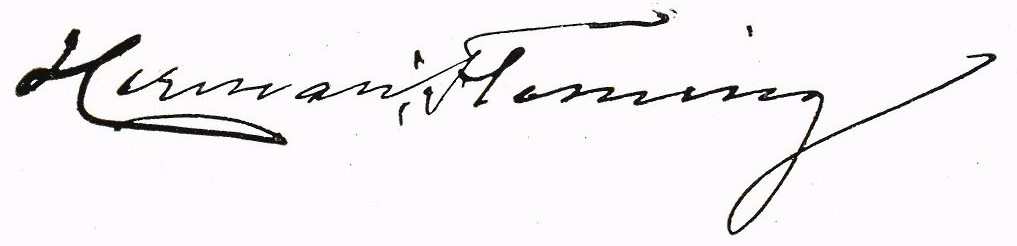
Signature of: herman fleming